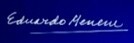
Signature of: eduardo menem